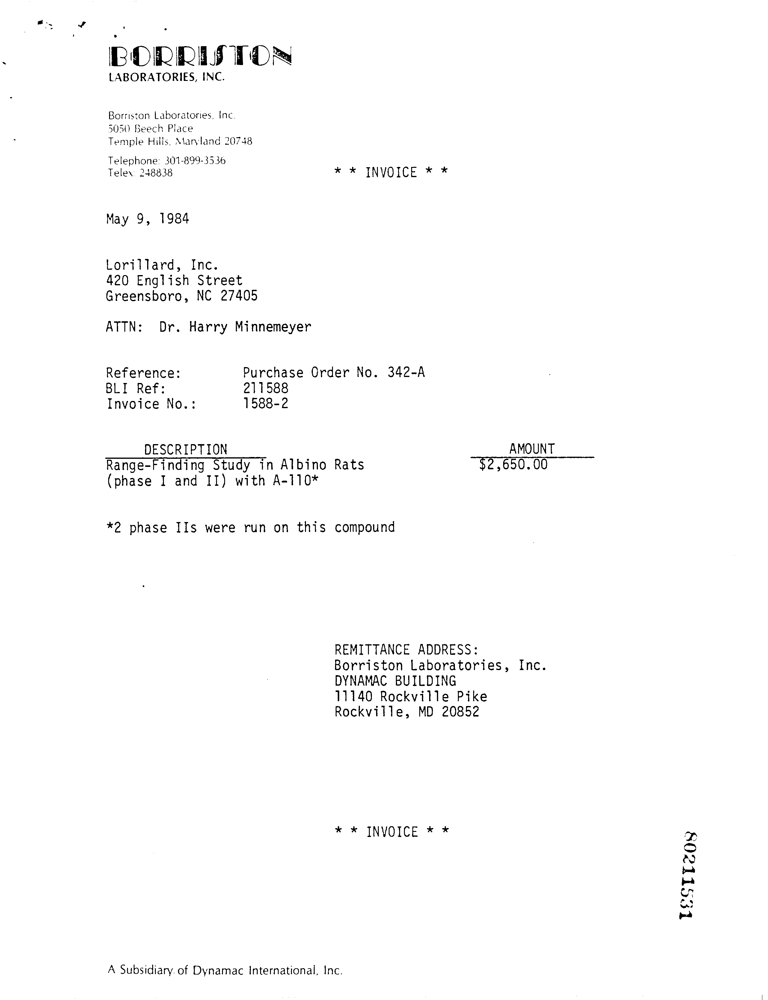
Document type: Invoice